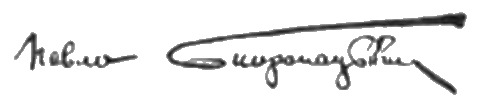
Signature of: pavlo skoropadsky